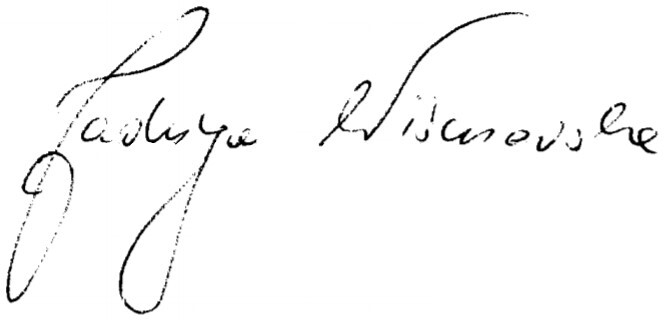
Signature of: jadwiga wiśniewska